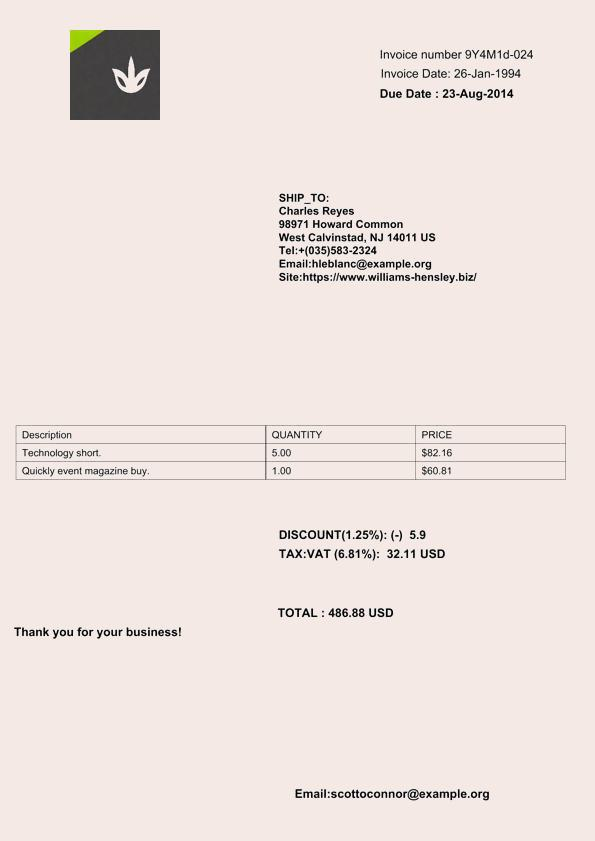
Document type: Invoice